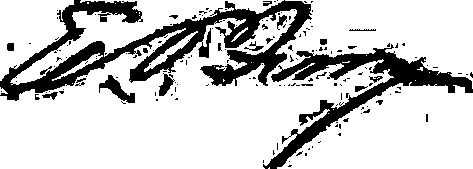
Signature of: elisha p ferry